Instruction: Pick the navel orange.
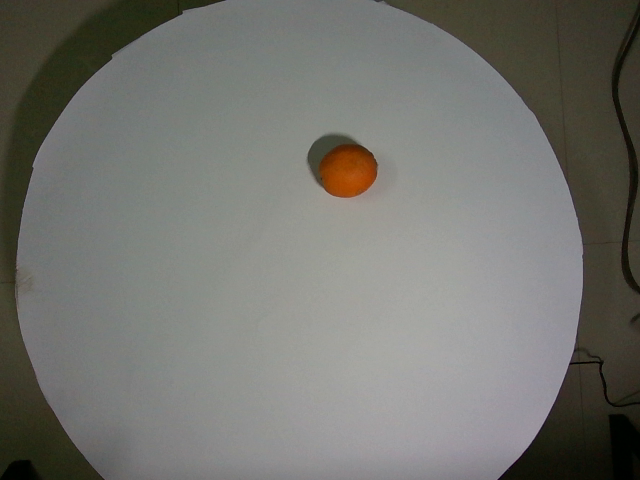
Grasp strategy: vertical